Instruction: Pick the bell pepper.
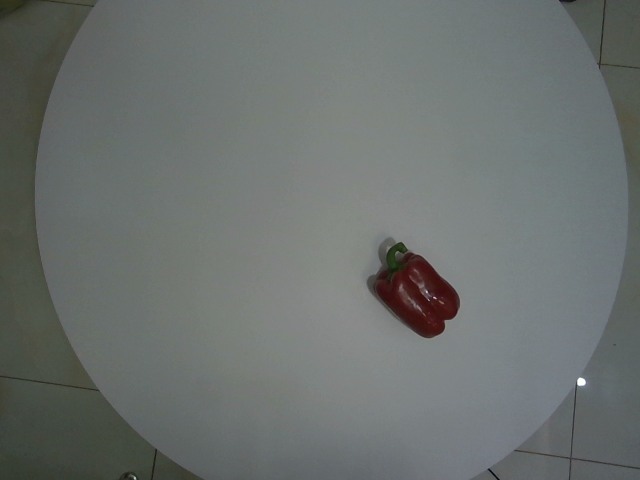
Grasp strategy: vertical